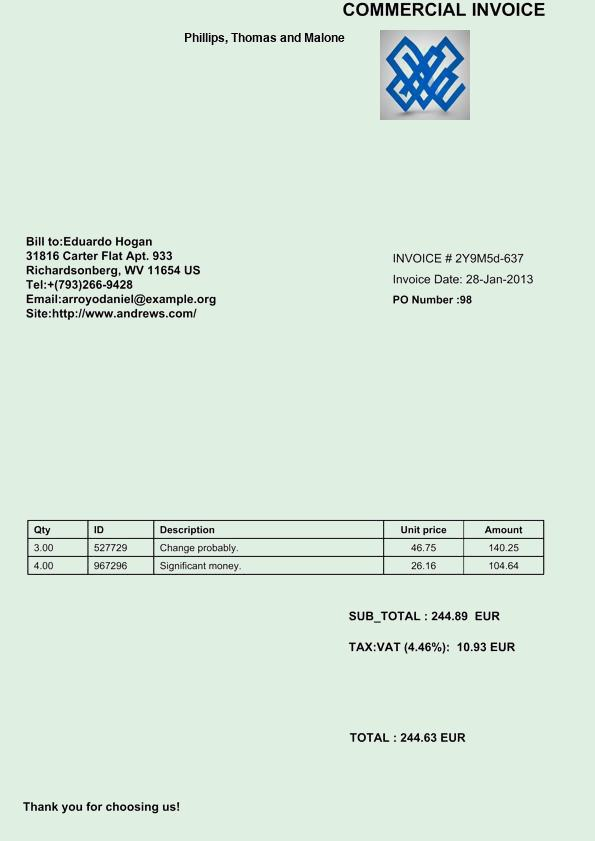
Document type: Invoice